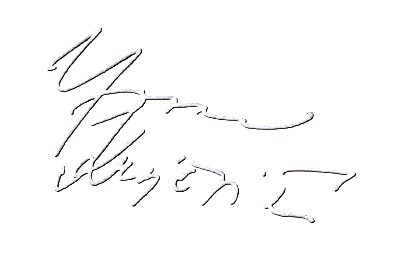
Signature of: ivona krajčovičová